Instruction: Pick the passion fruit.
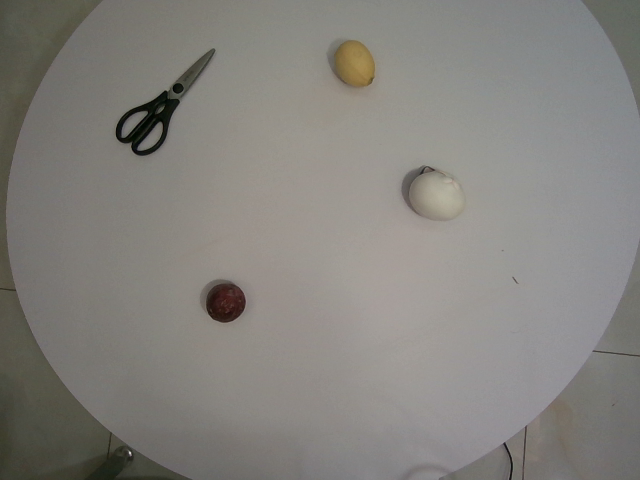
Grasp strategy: vertical